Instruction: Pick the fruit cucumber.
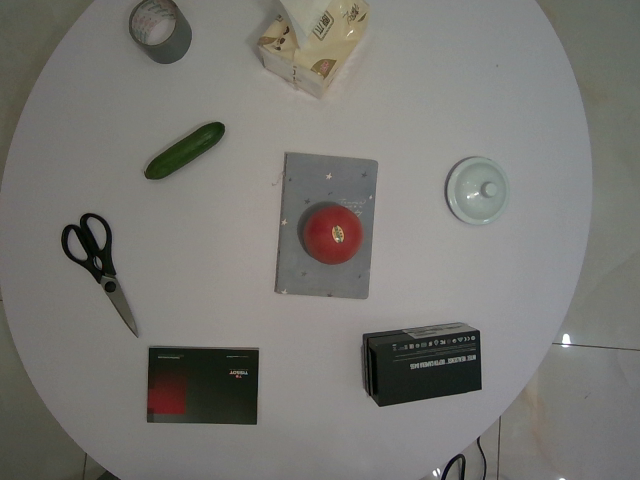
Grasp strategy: vertical